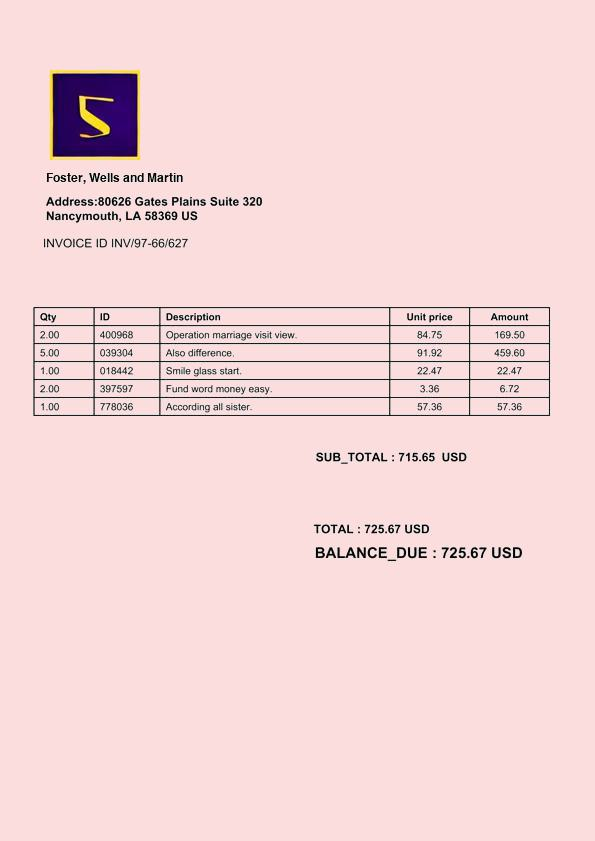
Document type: Invoice